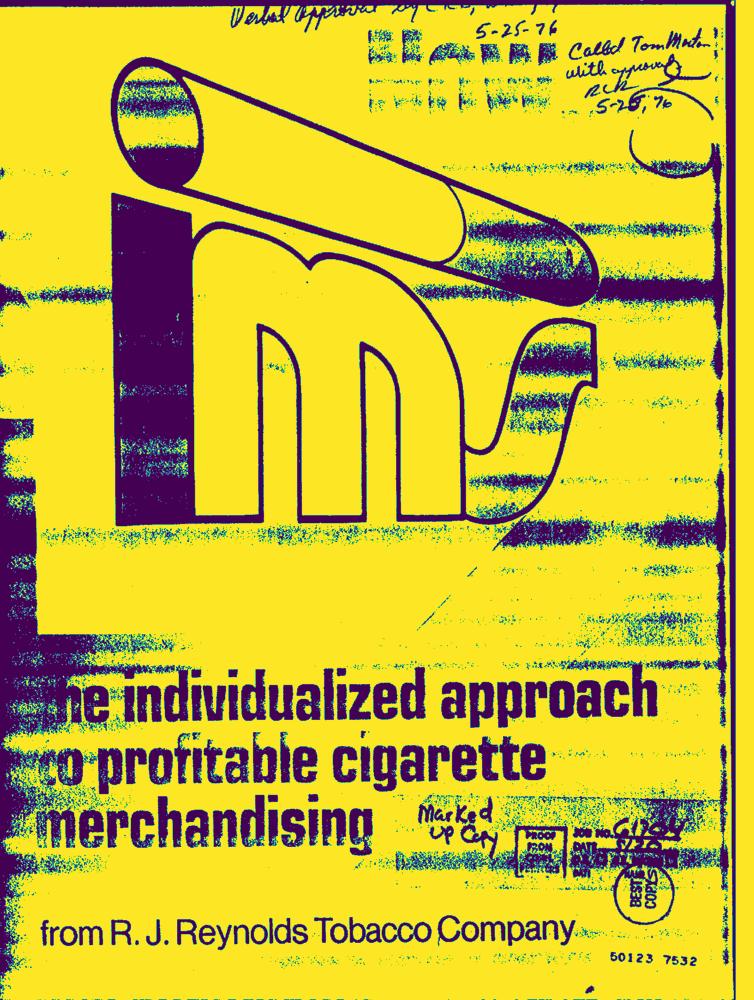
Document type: AD